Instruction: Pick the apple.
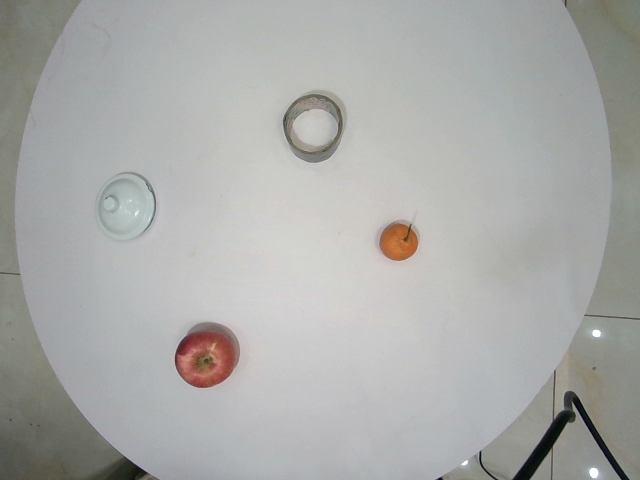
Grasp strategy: vertical